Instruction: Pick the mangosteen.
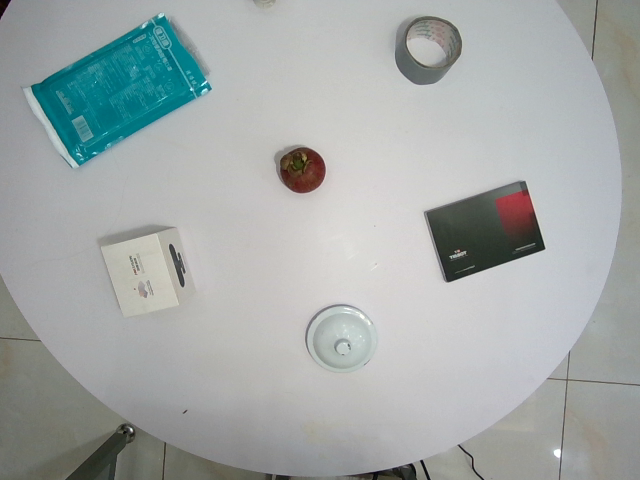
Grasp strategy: vertical